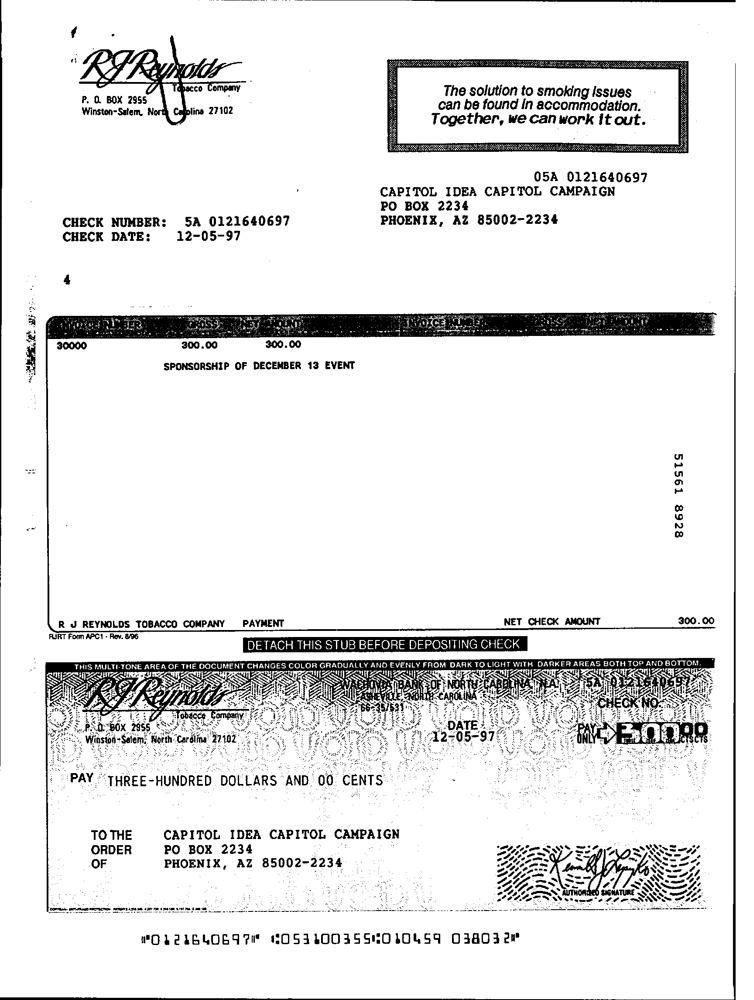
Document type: Invoice